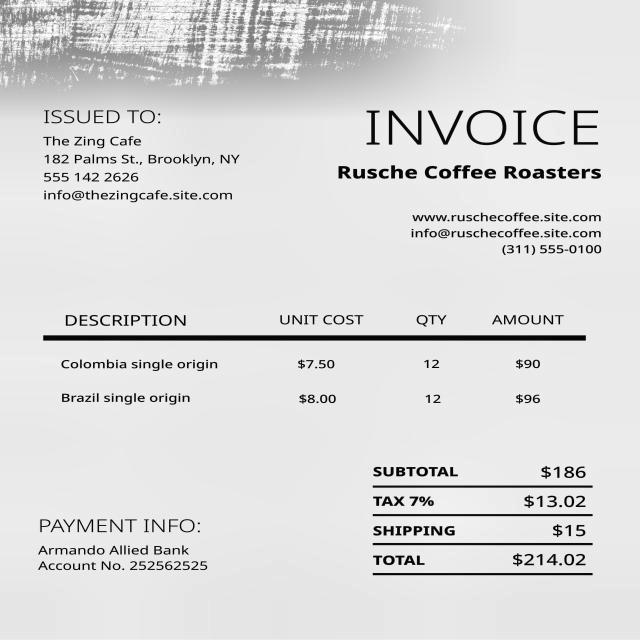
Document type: Invoice